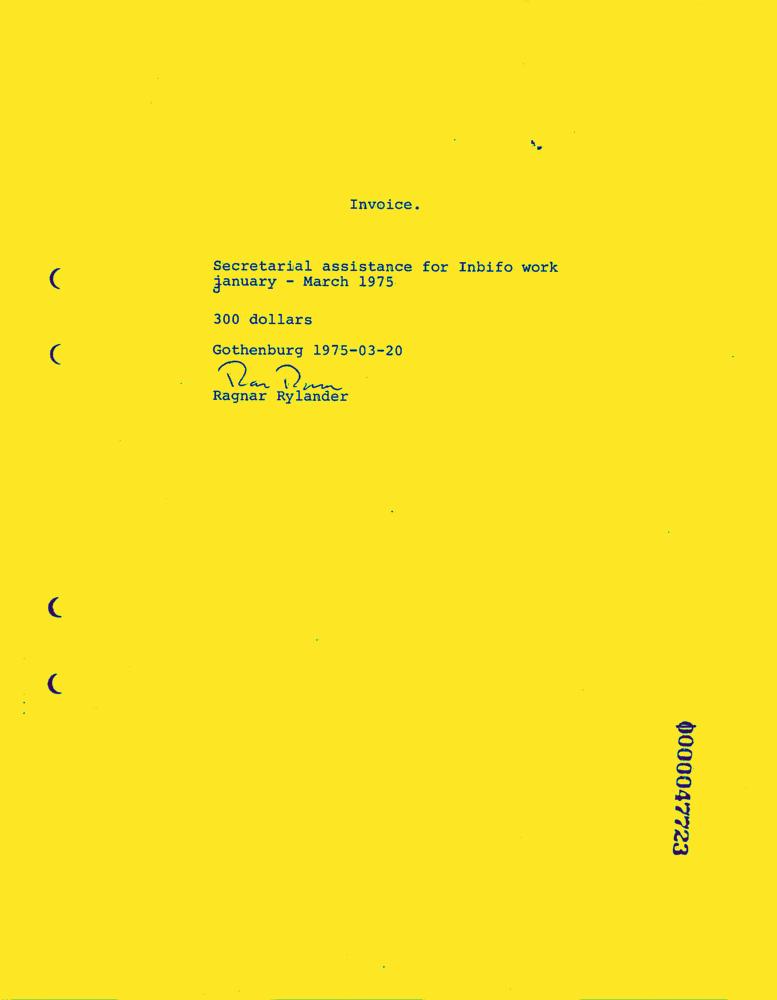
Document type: Invoice-Doc